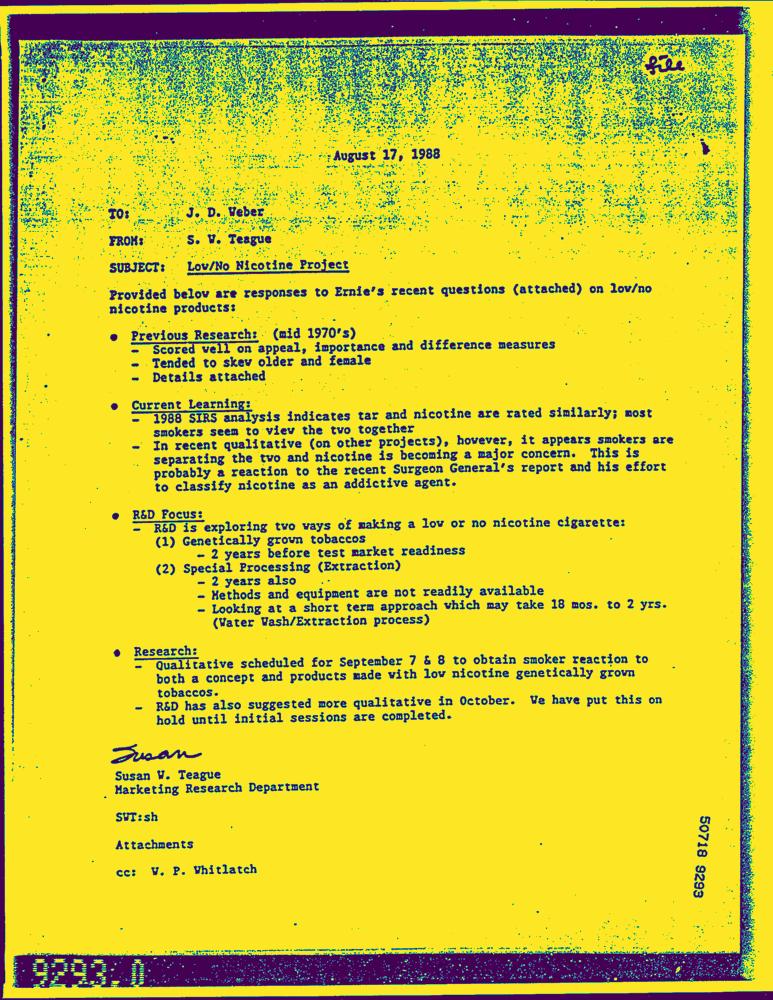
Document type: Letter-Doc